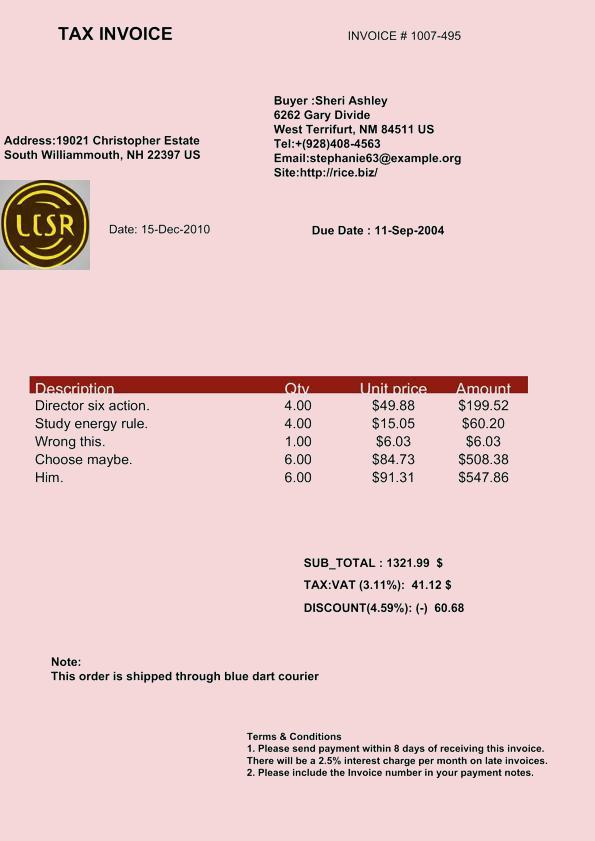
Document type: Invoice